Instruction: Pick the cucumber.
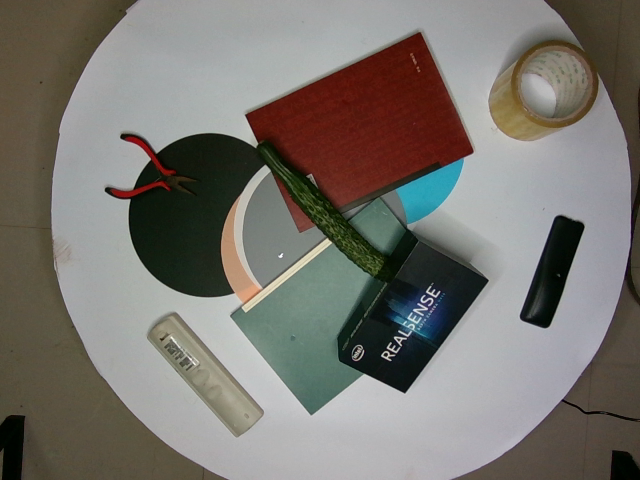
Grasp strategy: vertical